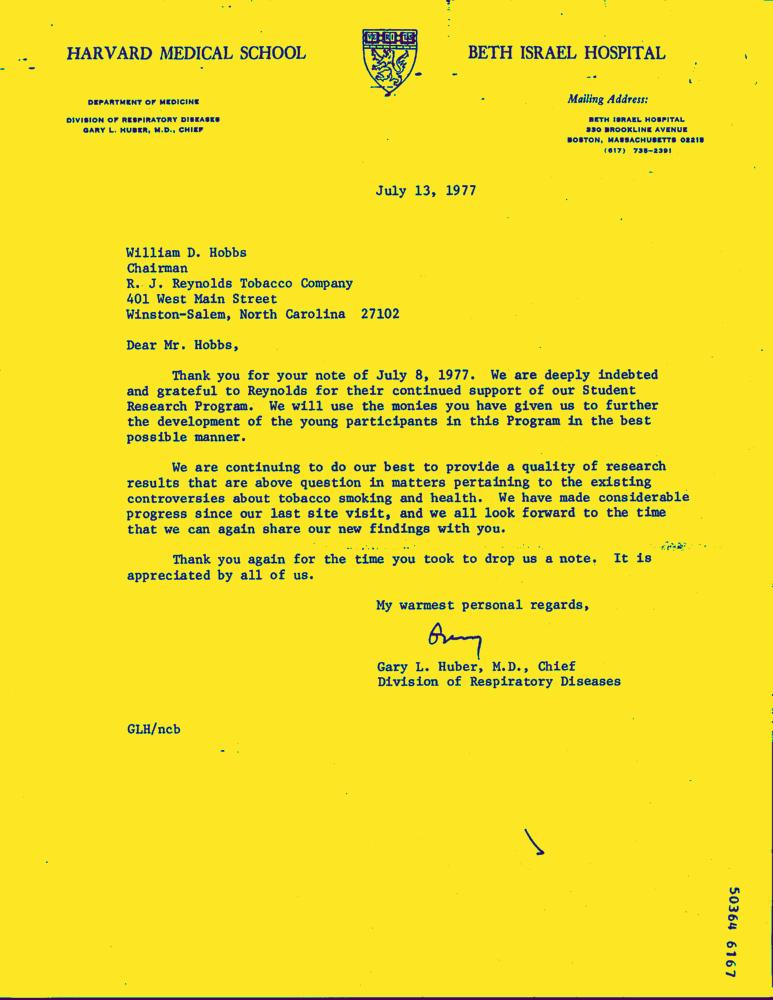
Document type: Letter-Doc